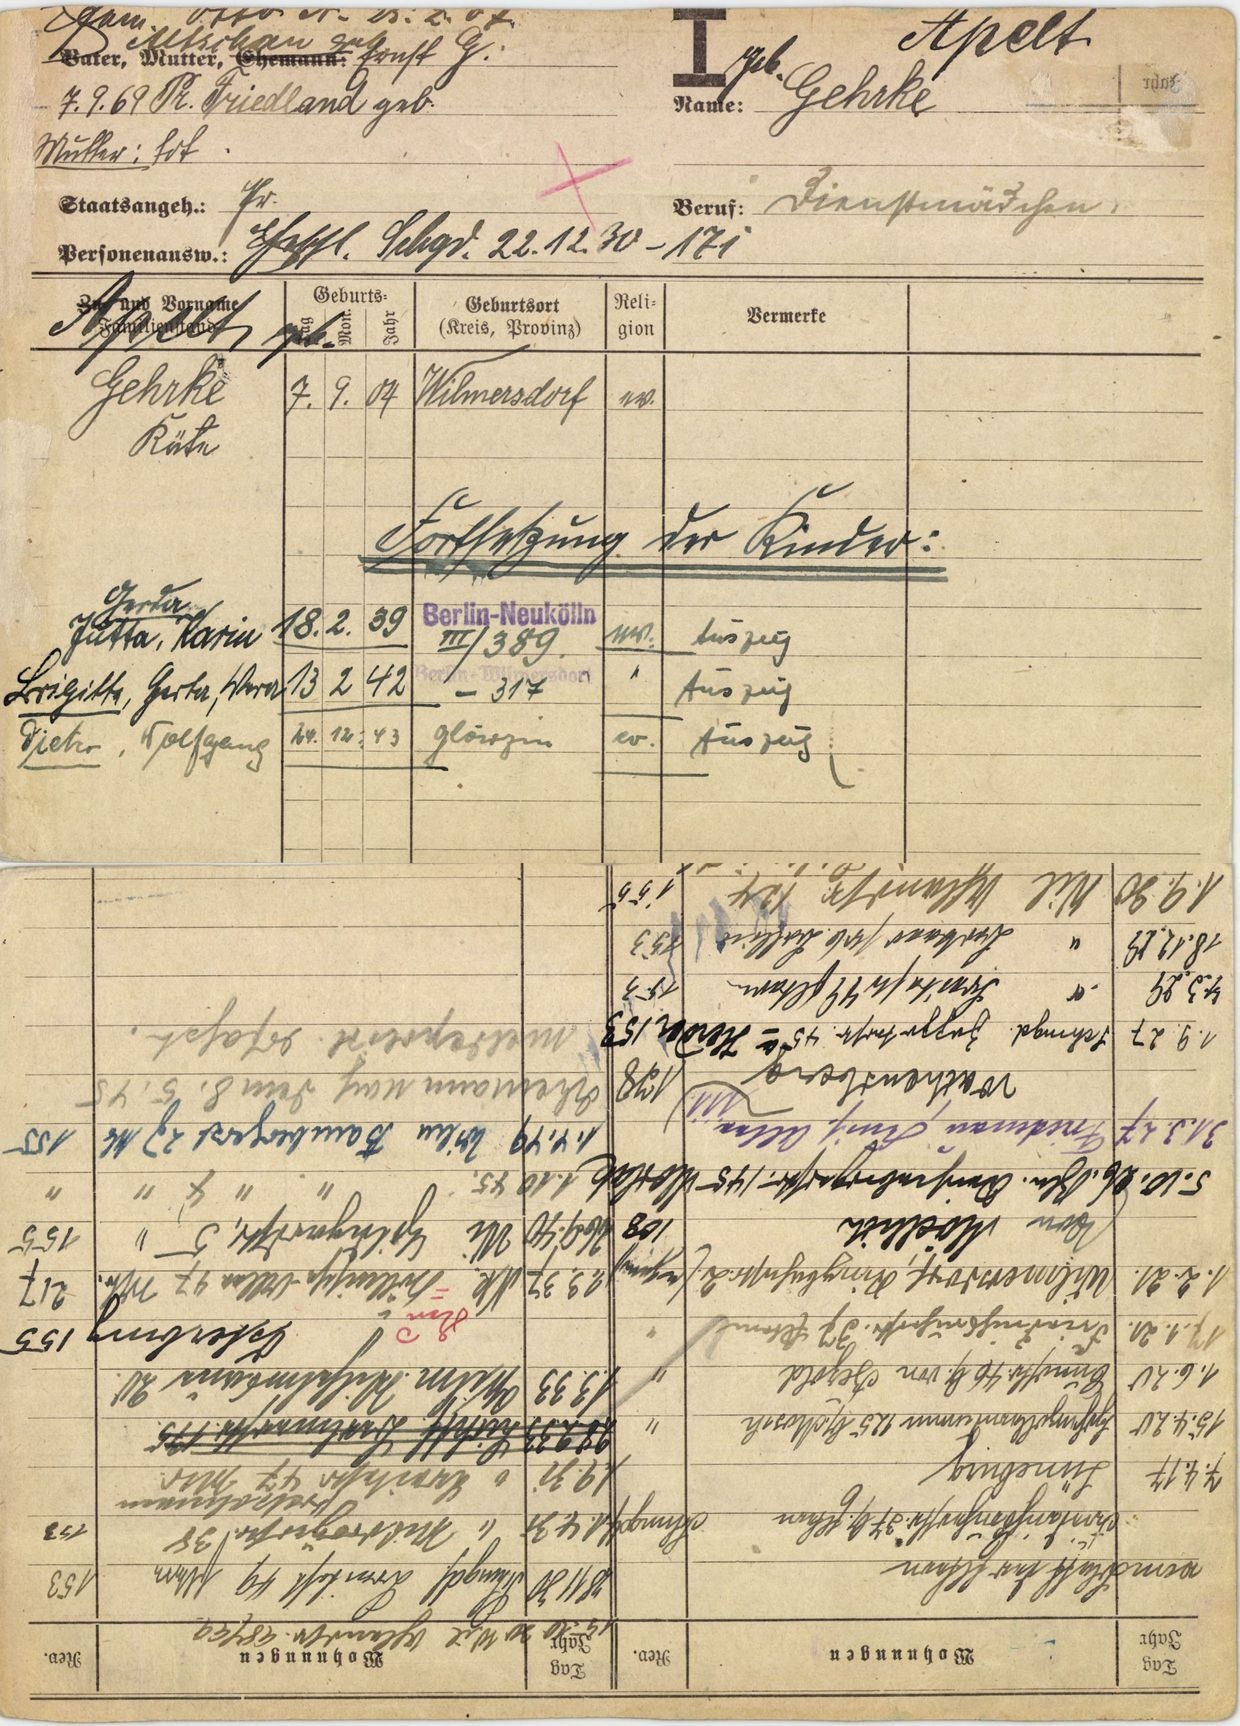
Apelt

geb. Gehrke